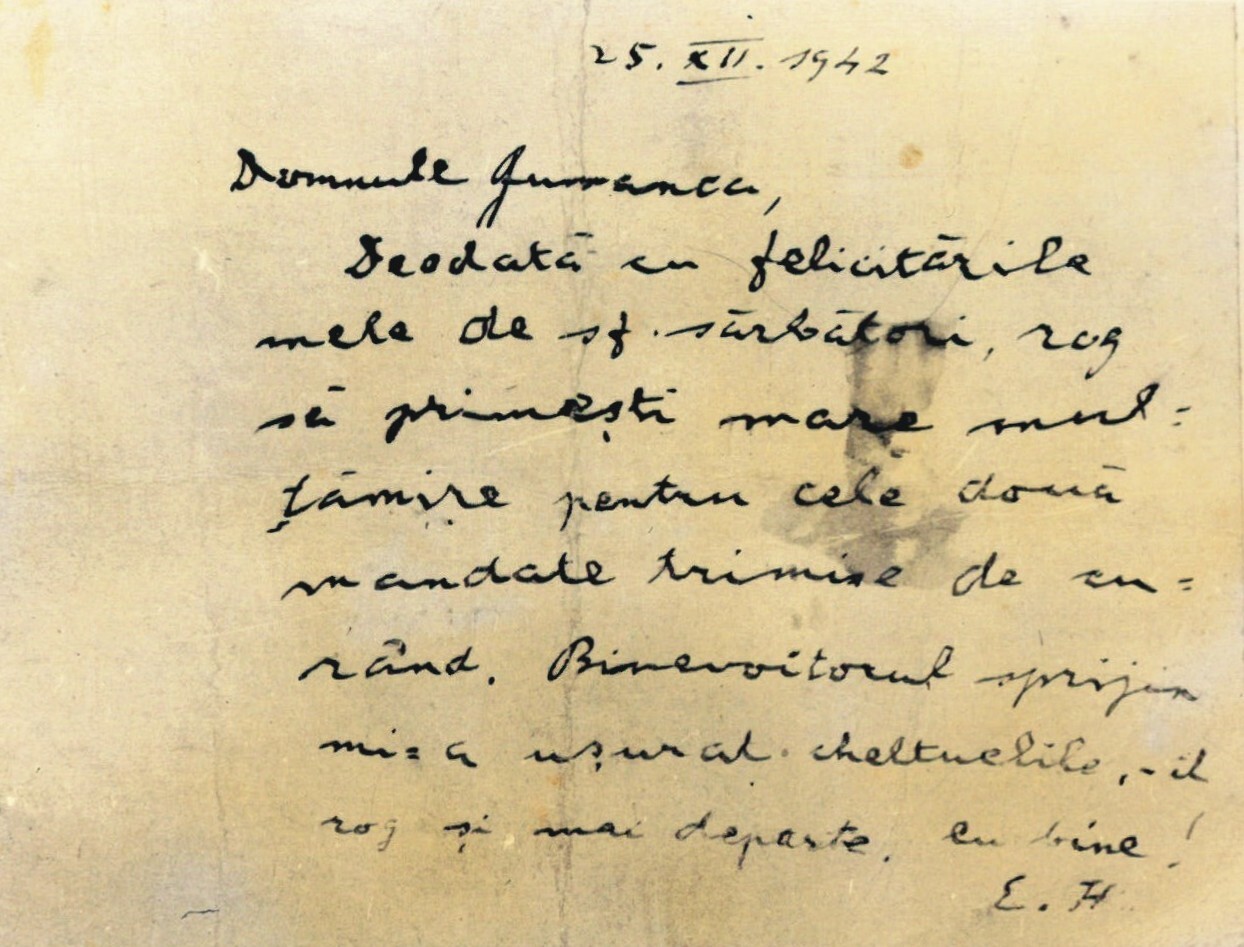
Signature of: enea hodoș